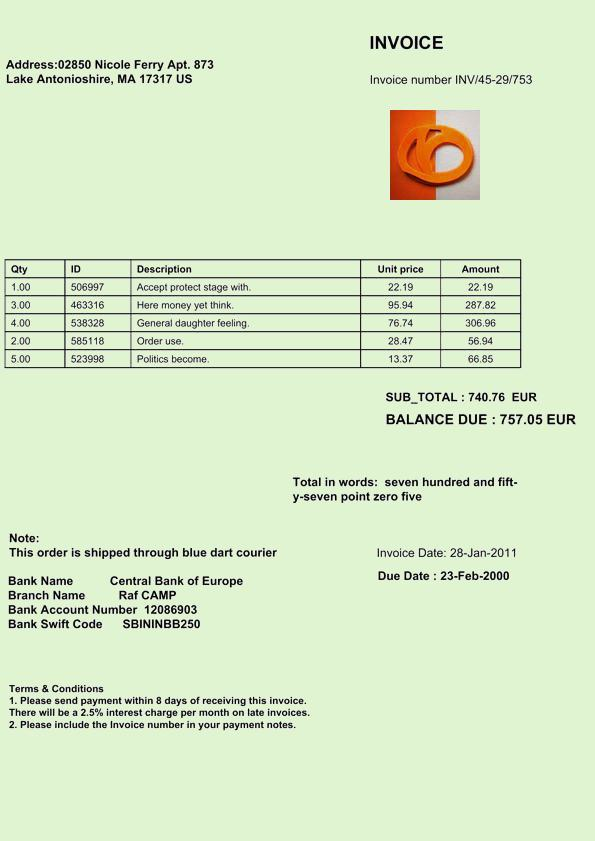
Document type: Invoice